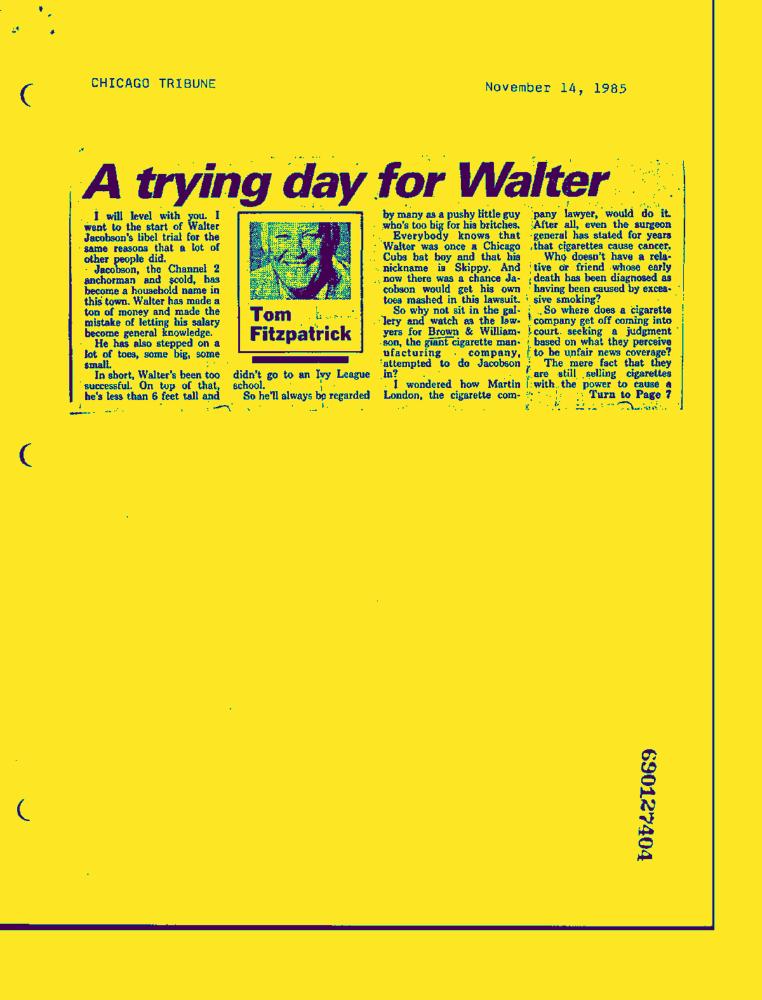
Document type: News-Article